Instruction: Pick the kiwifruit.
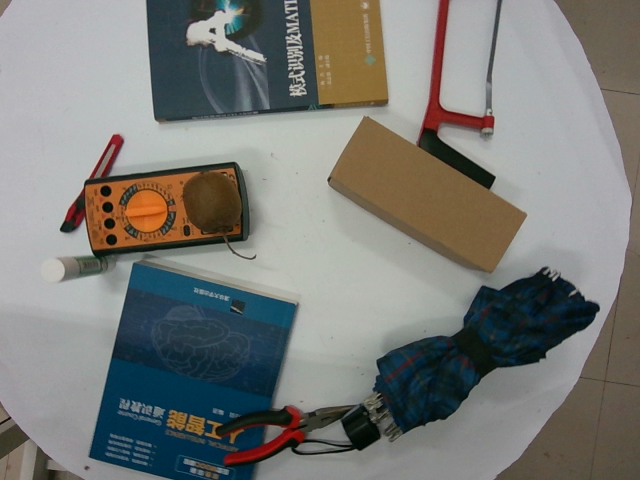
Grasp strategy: vertical